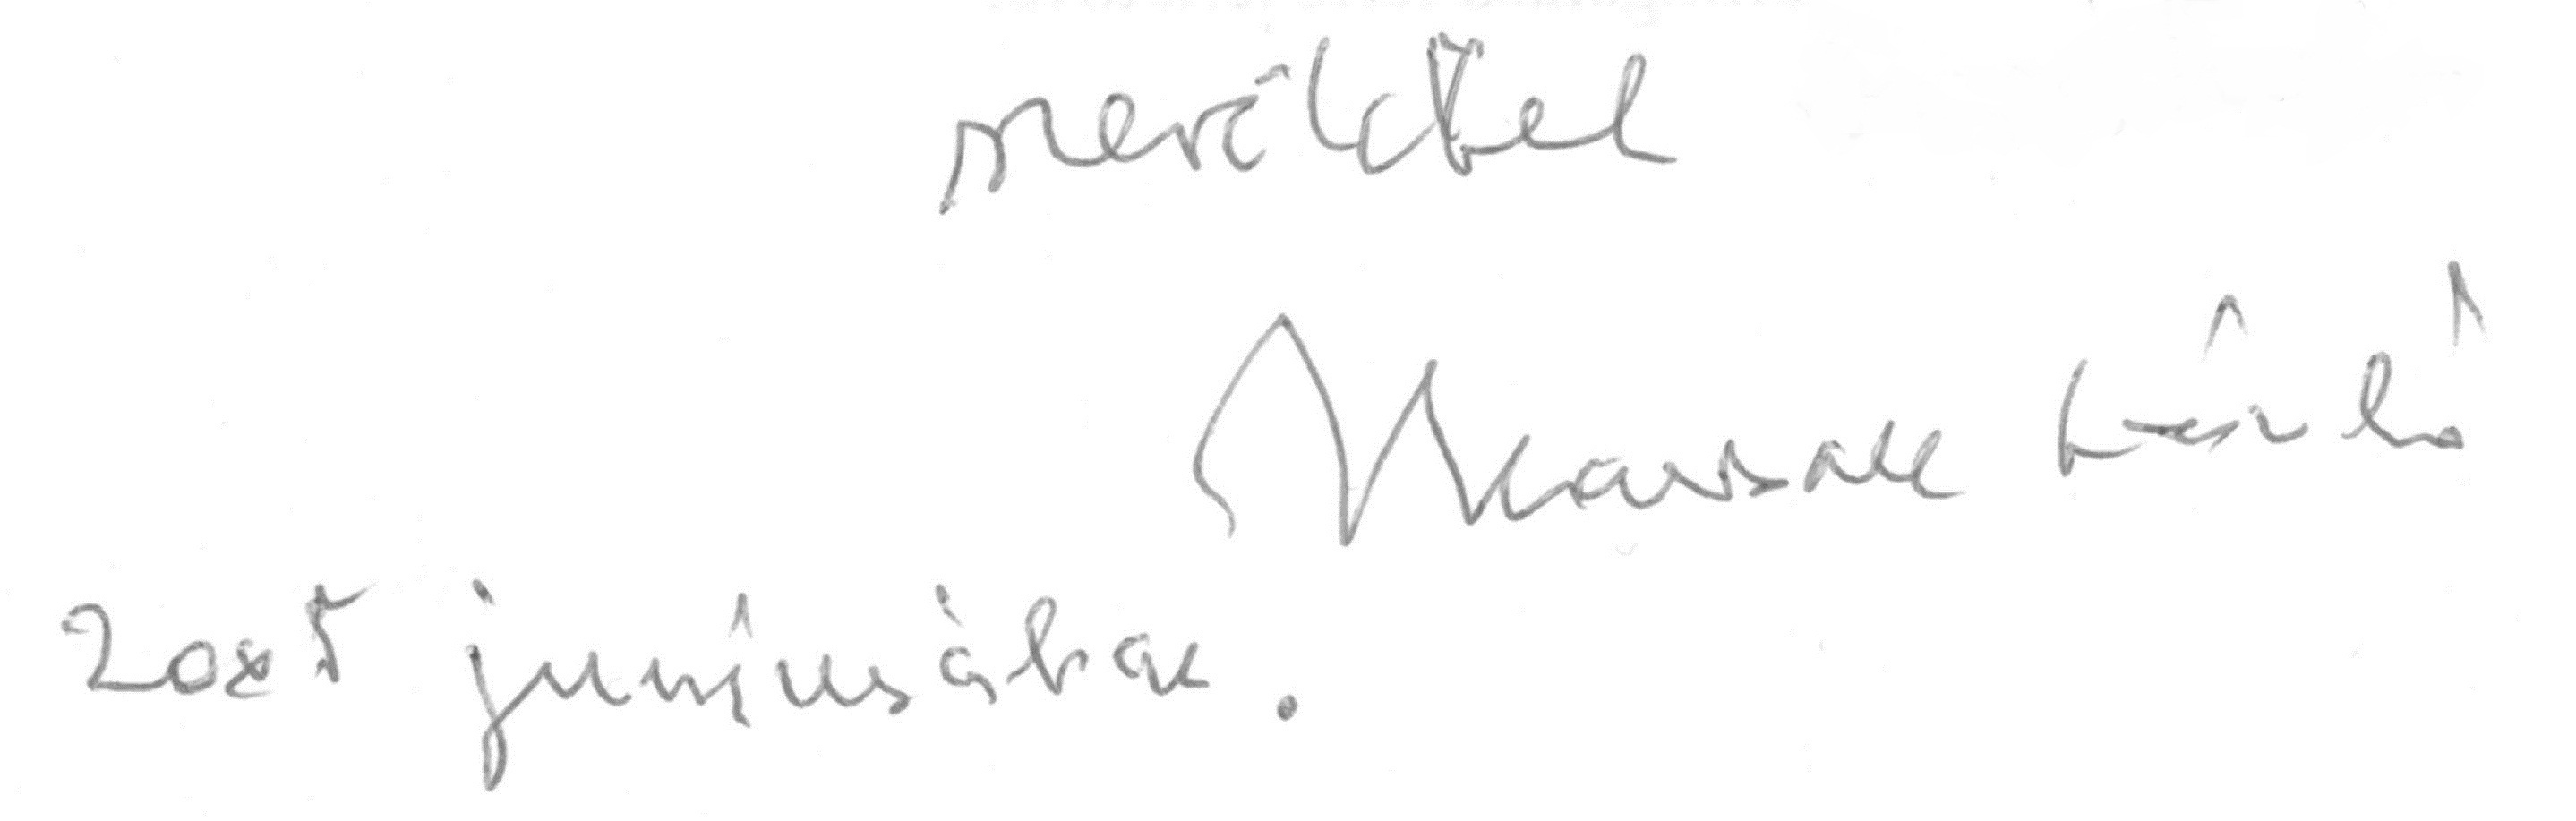
Signature of: lászló marsall